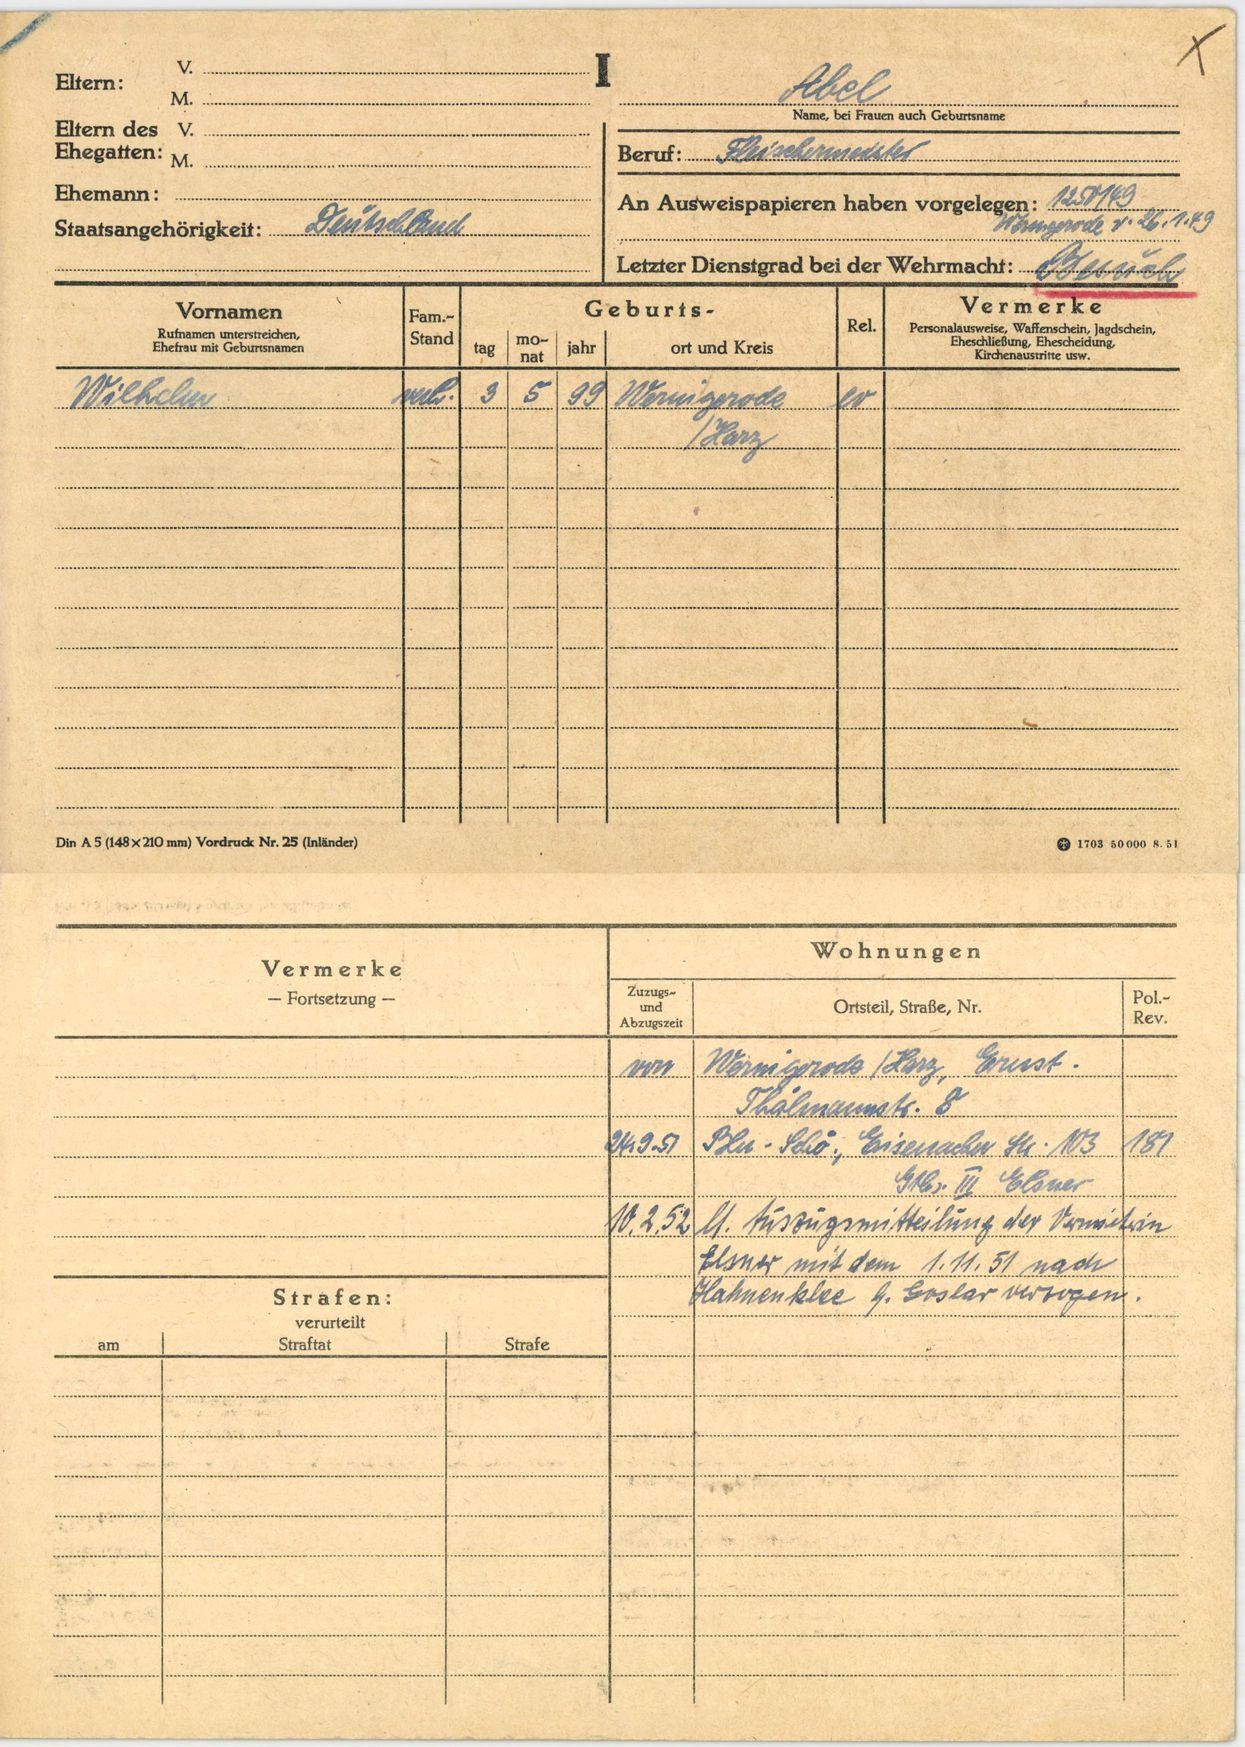
Abel